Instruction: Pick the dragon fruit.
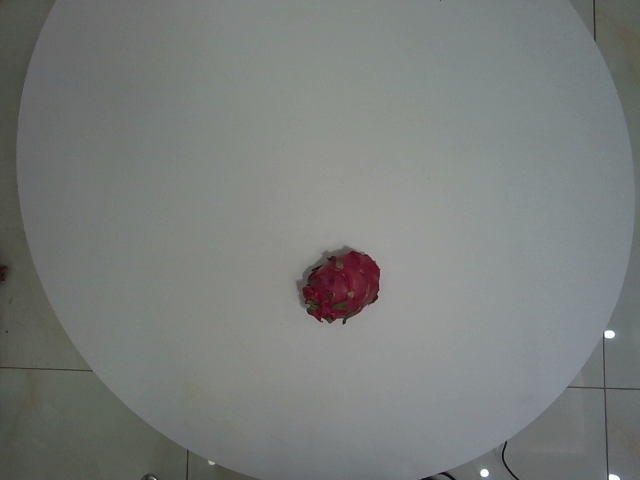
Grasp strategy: vertical